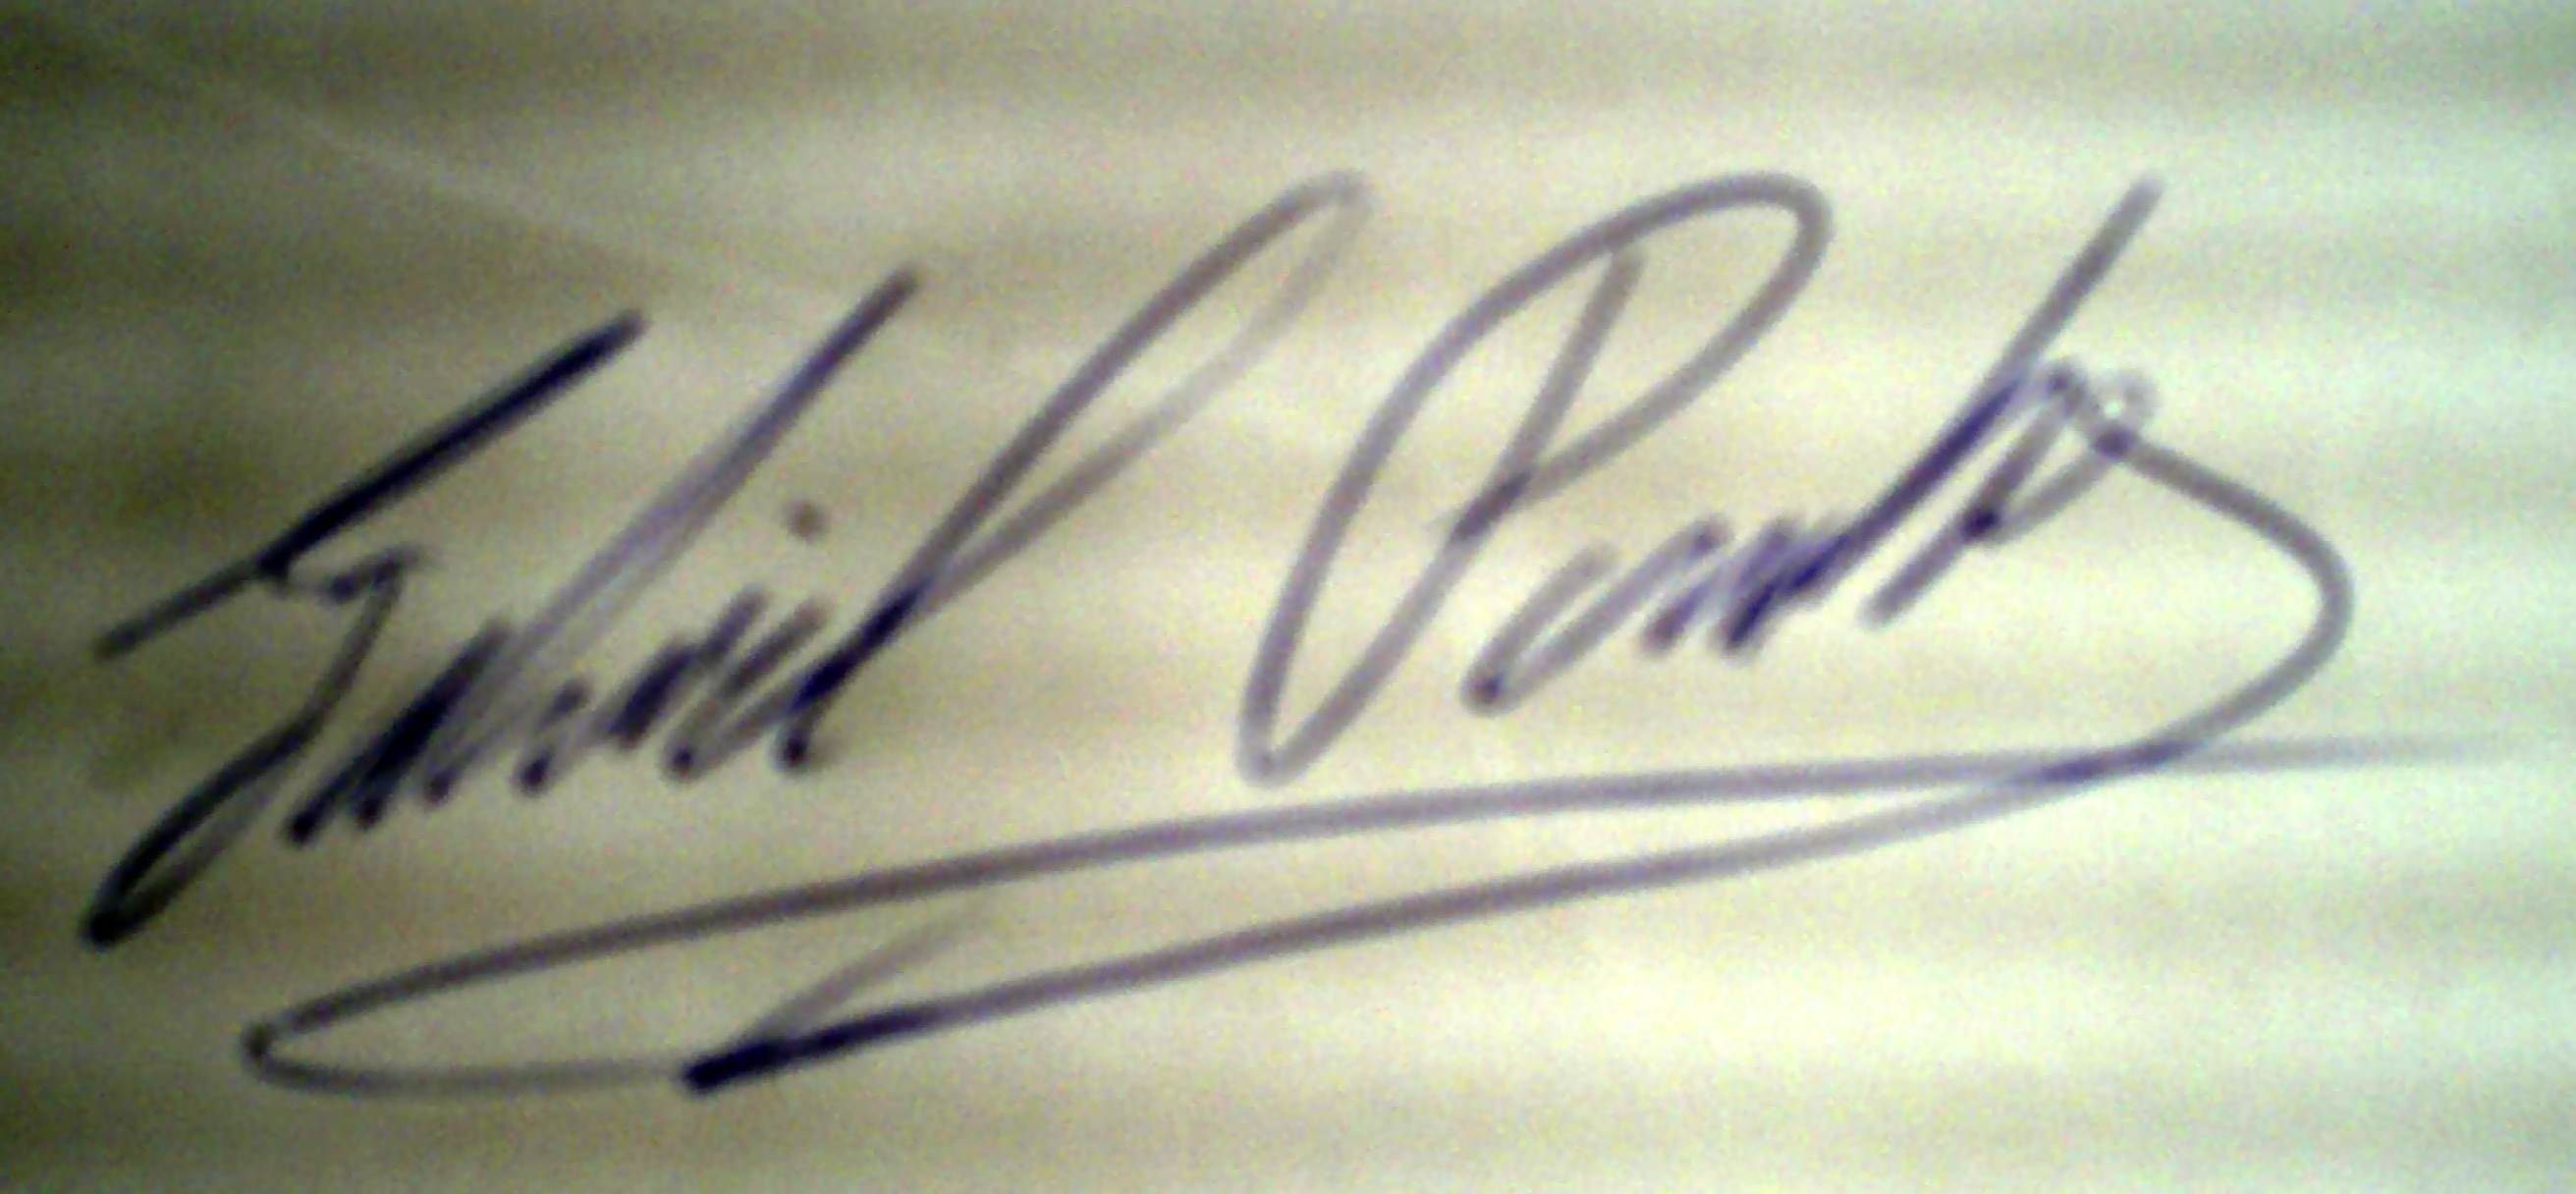
Signature of: gabriel pombo